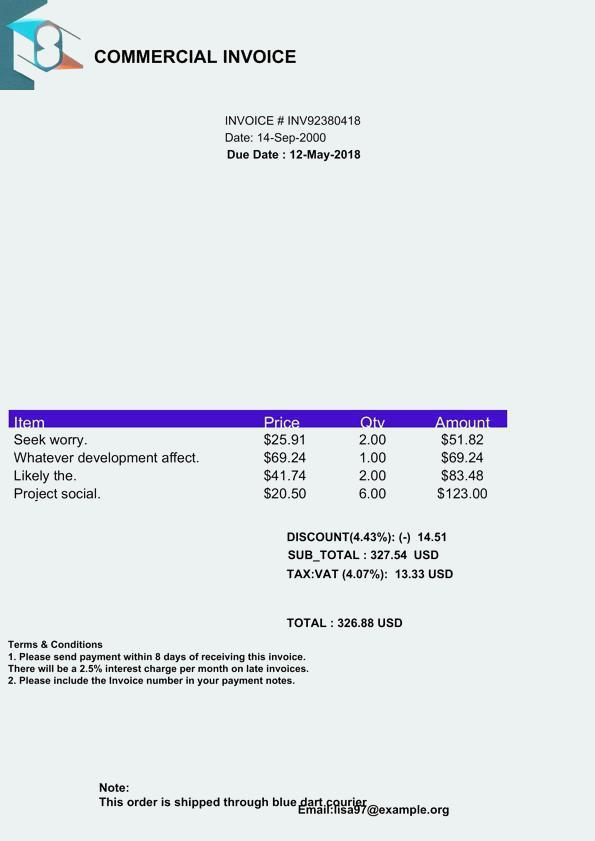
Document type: Invoice